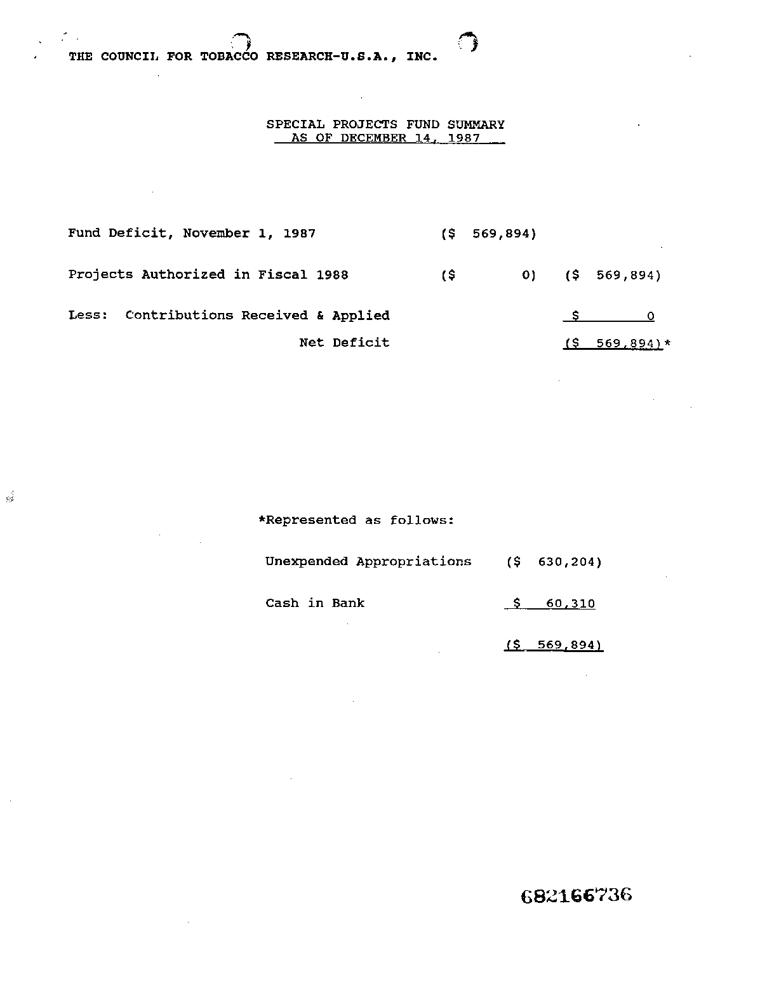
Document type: Invoice